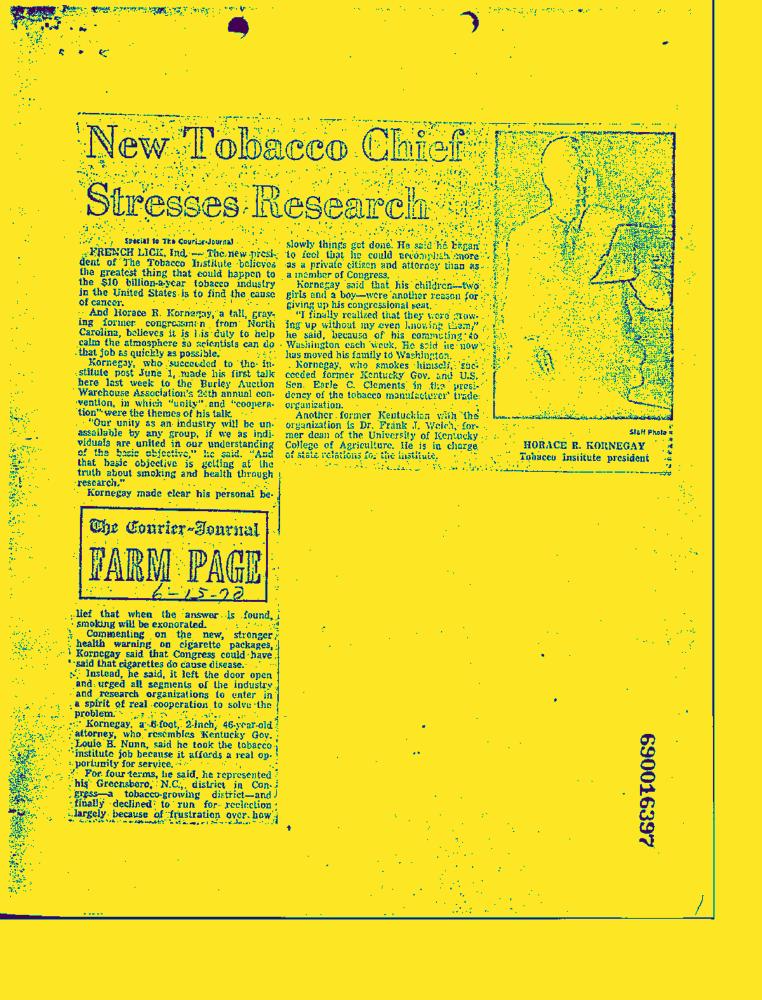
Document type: News-Article